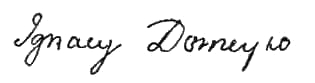
Signature of: ignacy domeyko